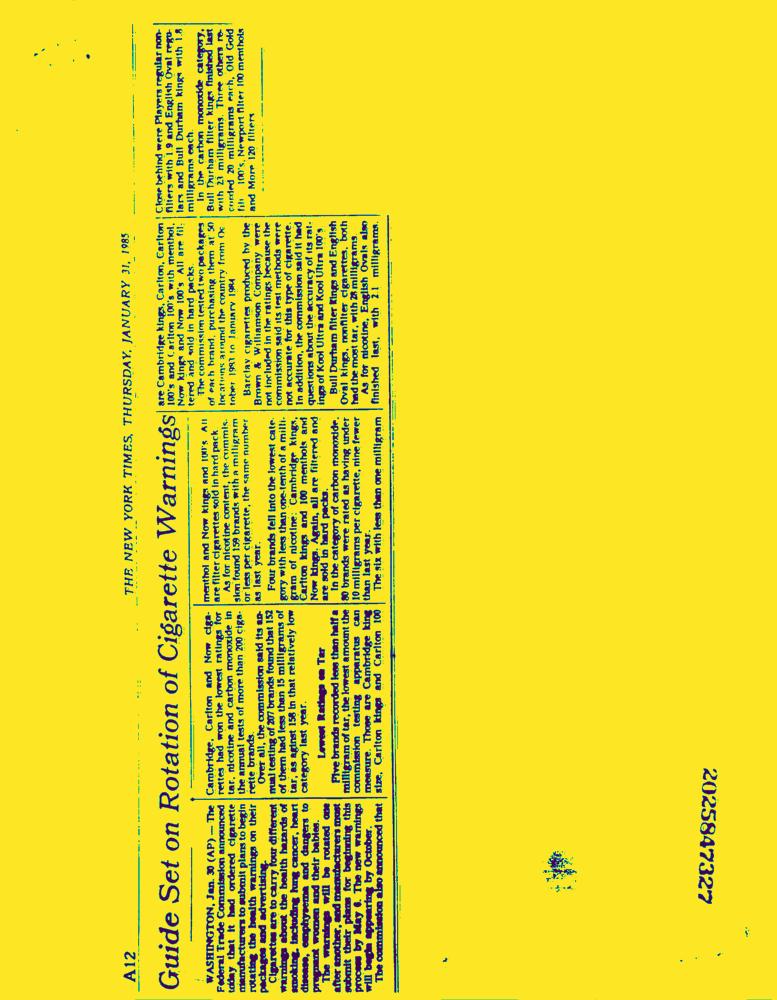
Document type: News-Article